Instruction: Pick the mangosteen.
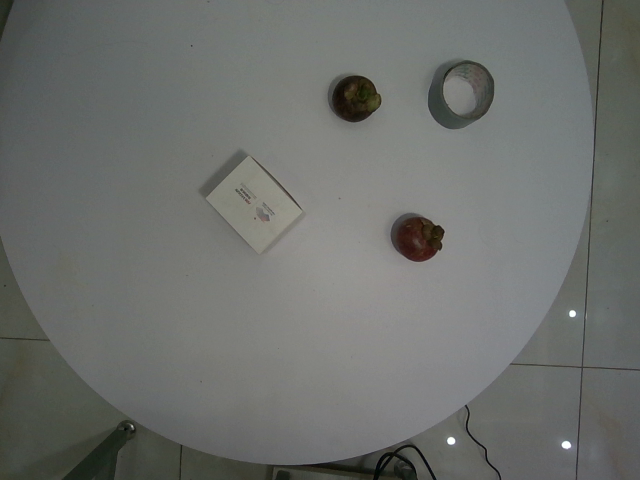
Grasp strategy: vertical